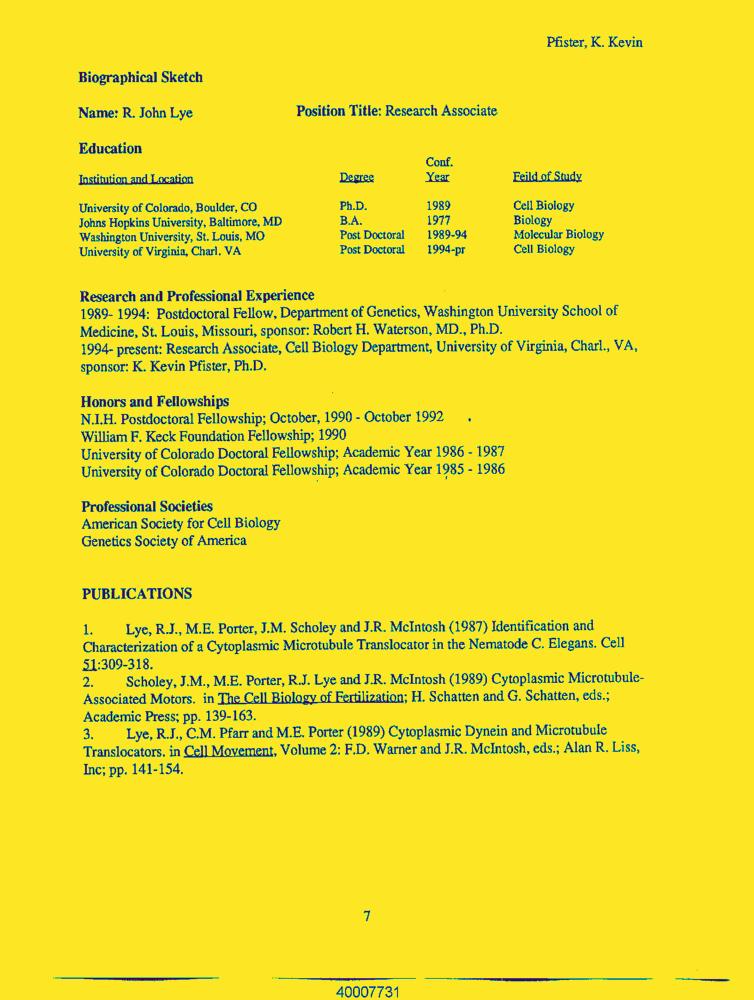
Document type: Resume-Doc